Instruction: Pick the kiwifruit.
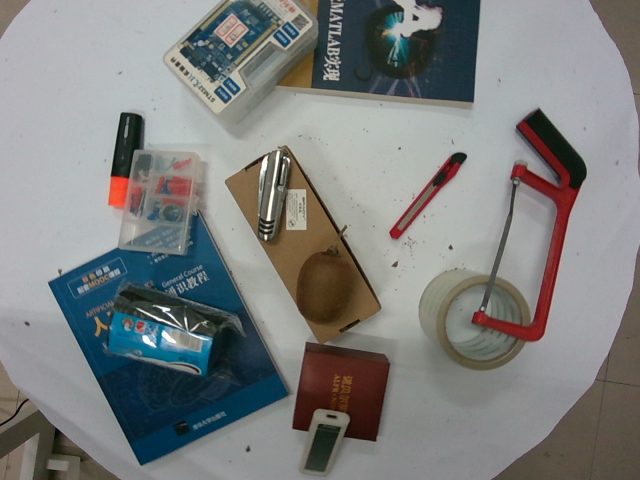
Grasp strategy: vertical